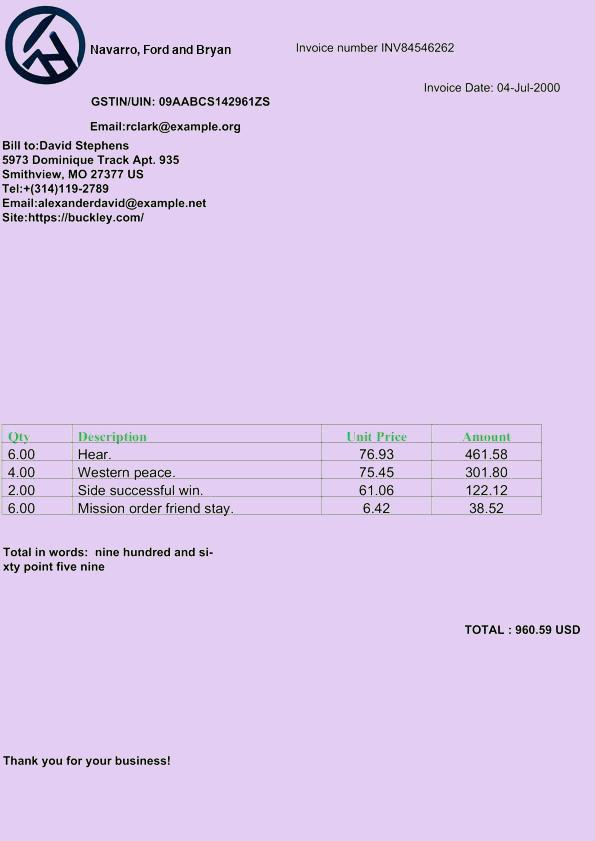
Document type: Invoice